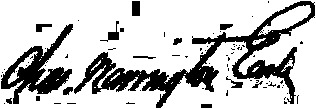
Signature of: charles warrington earle